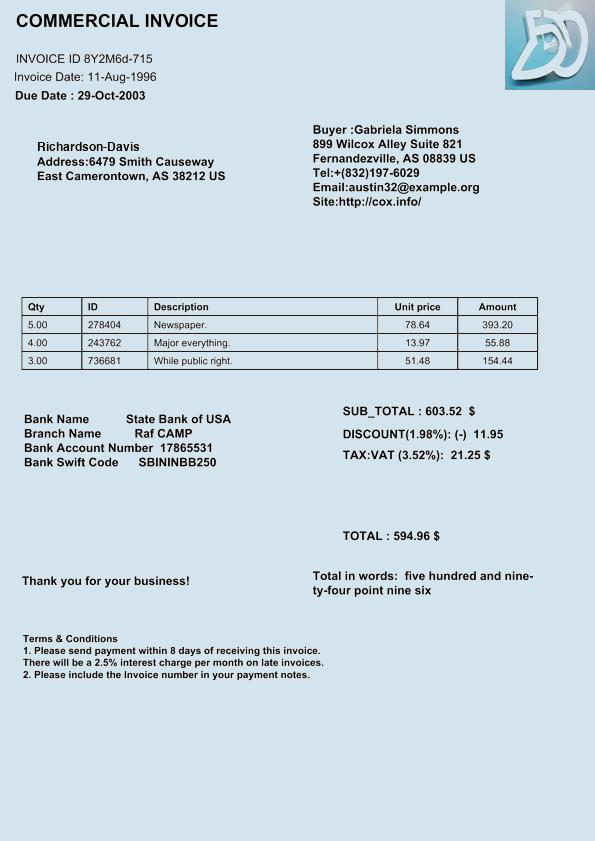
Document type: Invoice